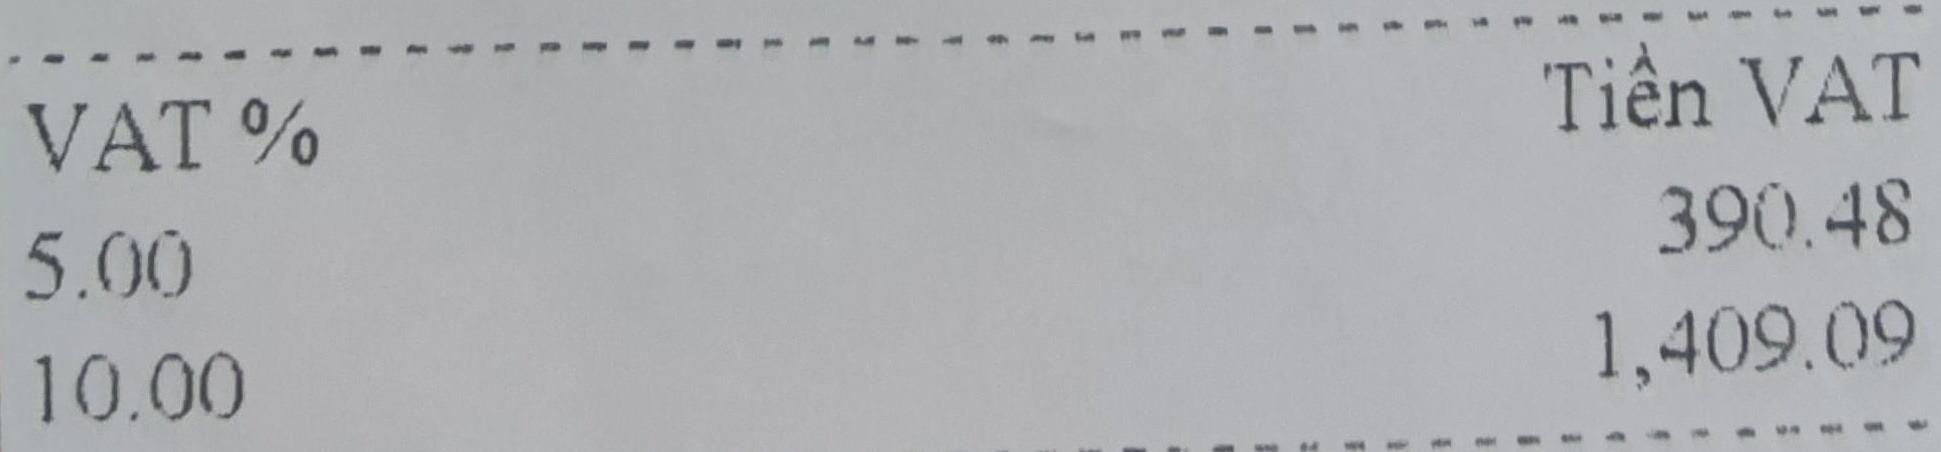
<table>
<tr>
<th>VAT %</th>
<th>Tiền VAT</th>
</tr>
<tr>
<td>5.00</td>
<td>390.48</td>
</tr>
<tr>
<td>10.00</td>
<td>1,409.09</td>
</tr>
</table>